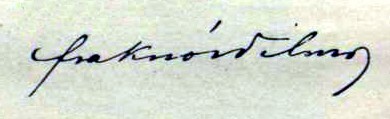
Signature of: vilmos fraknói